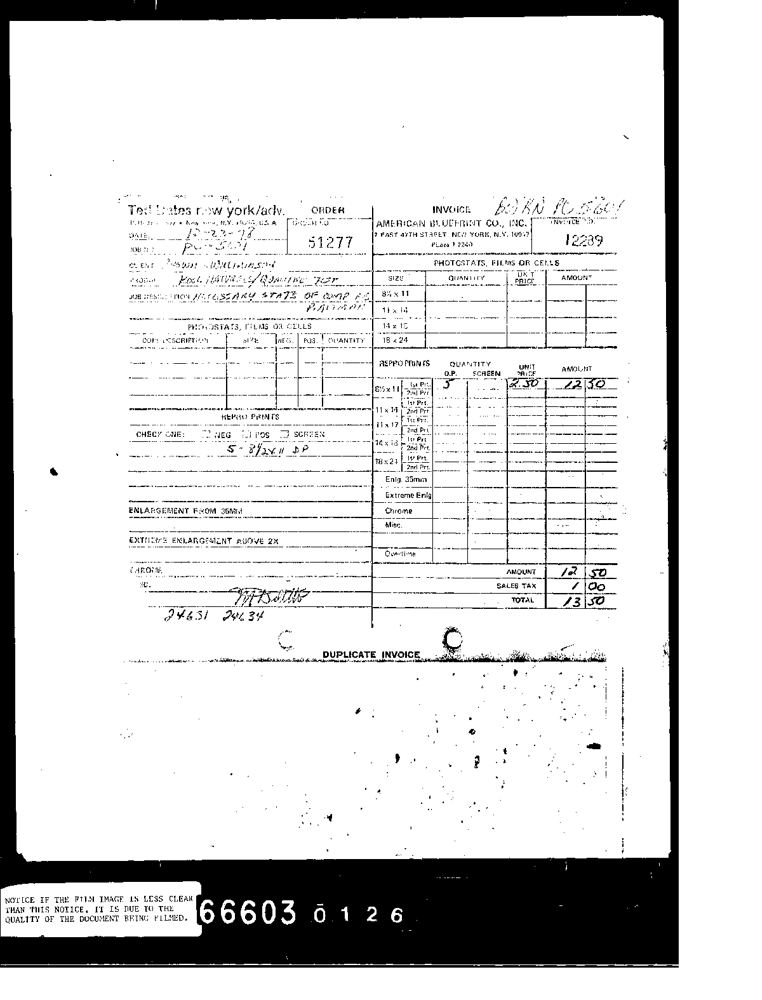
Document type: Invoice